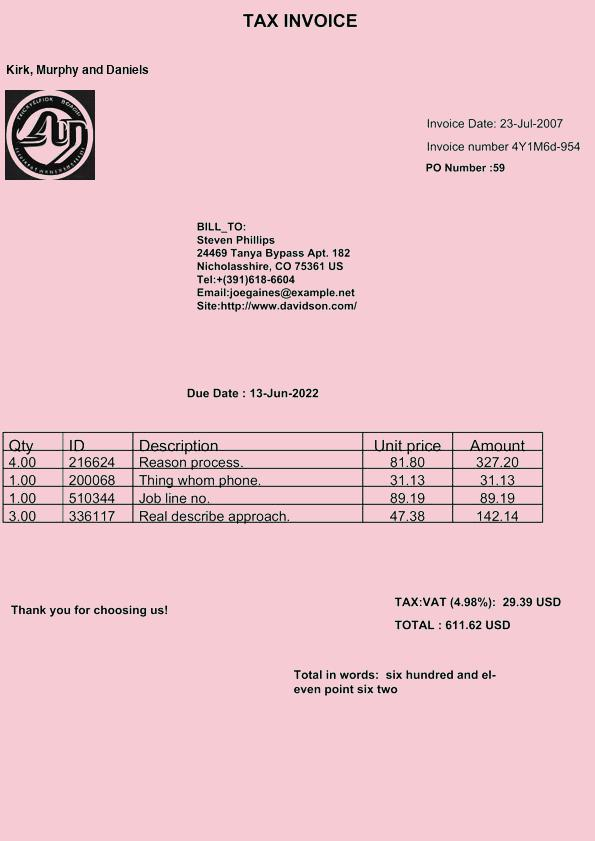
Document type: Invoice